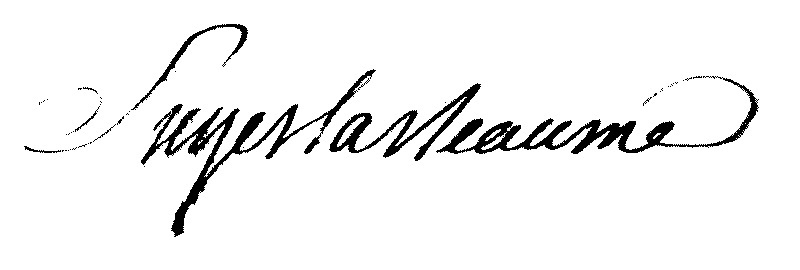
Signature of: joseph barthélemy sieyès